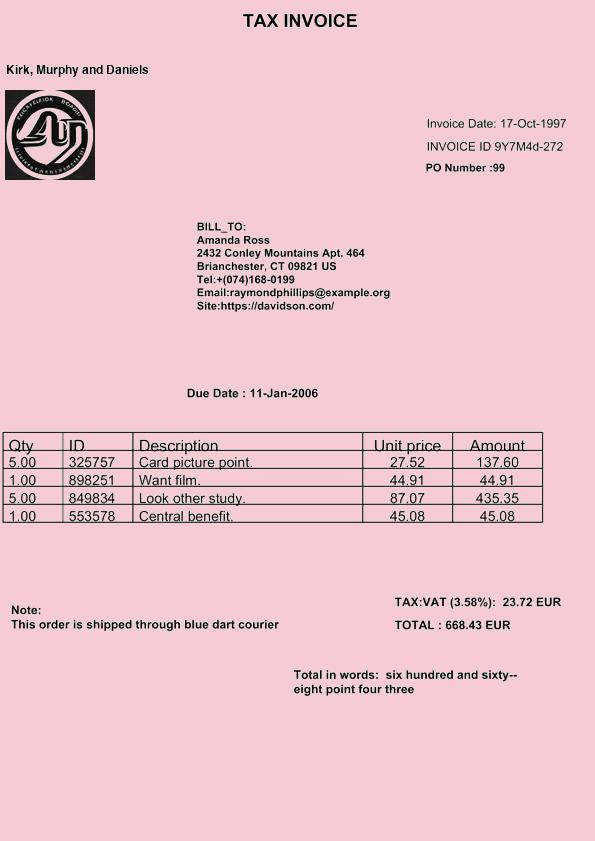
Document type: Invoice